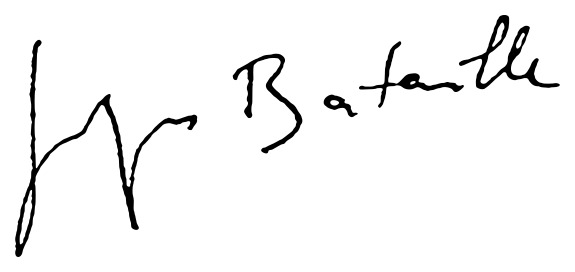
Signature of: georges bataille